Question: What type of tax is indicated in the document, personal property or real estate?
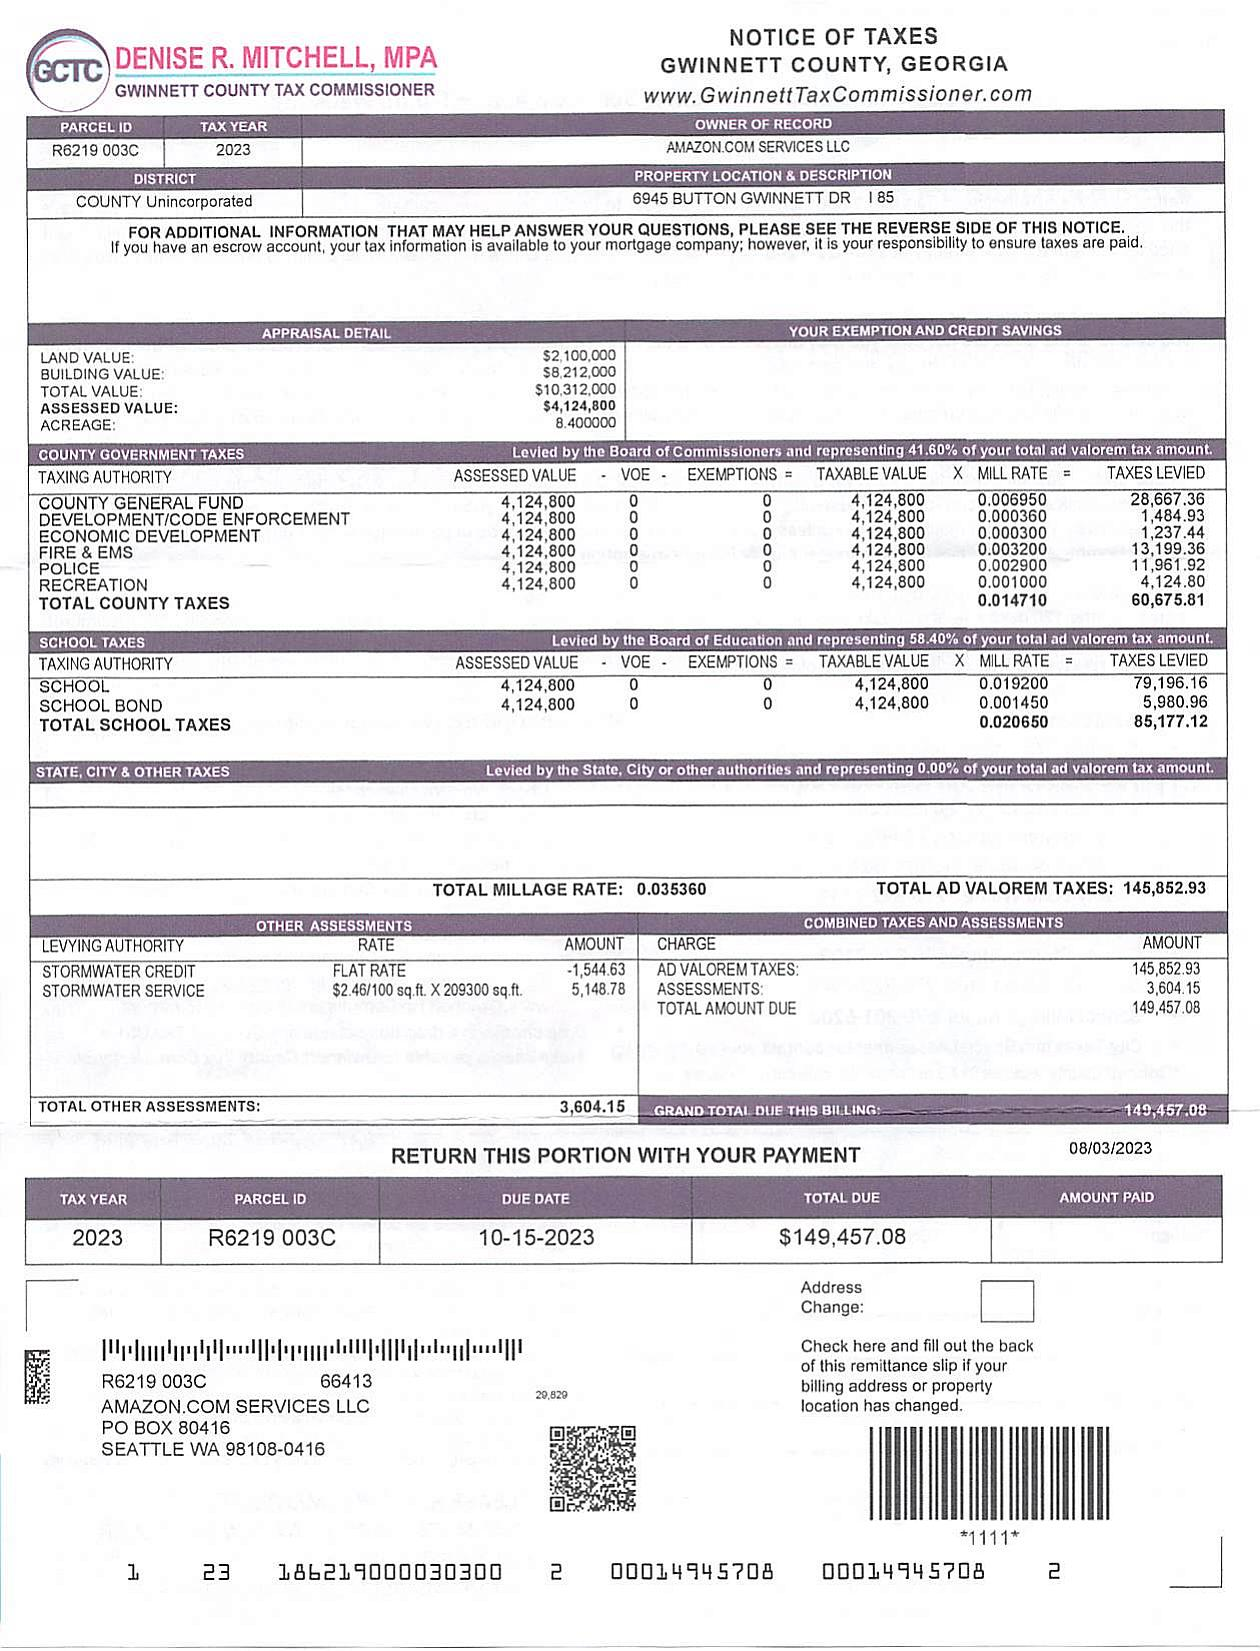
Answer: "Real Estate Tax"